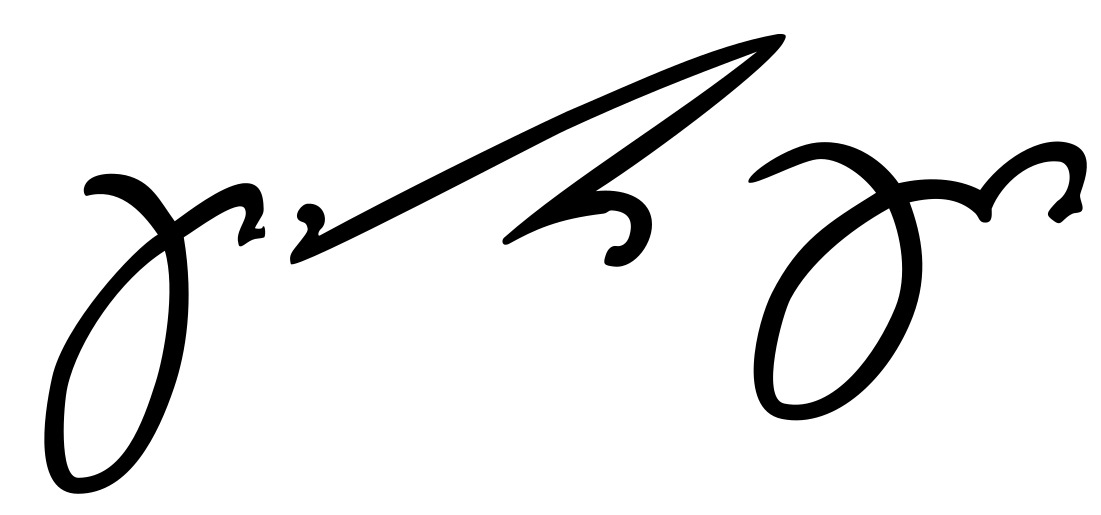
Signature of: george xii of georgia